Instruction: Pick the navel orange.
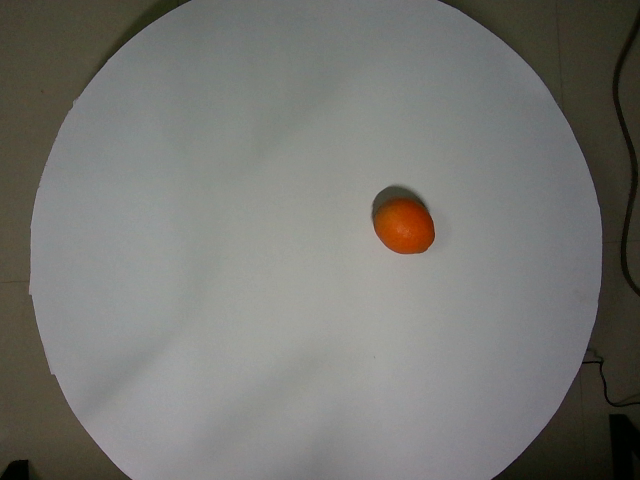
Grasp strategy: vertical